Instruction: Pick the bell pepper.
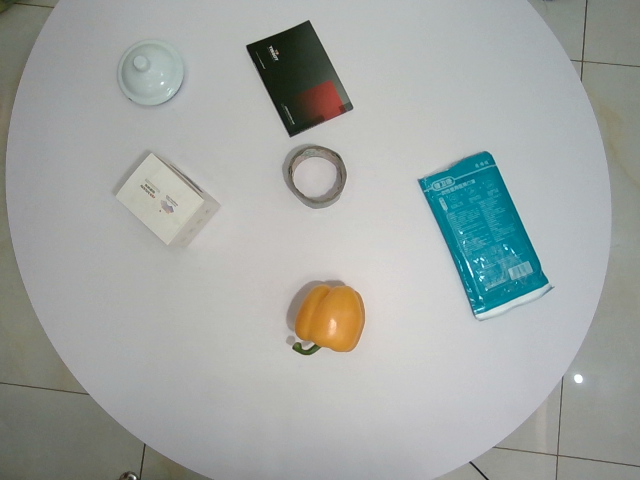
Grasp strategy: vertical